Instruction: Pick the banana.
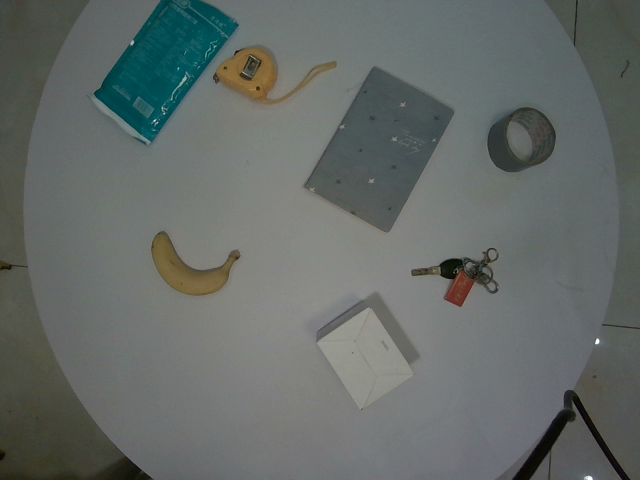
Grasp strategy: vertical